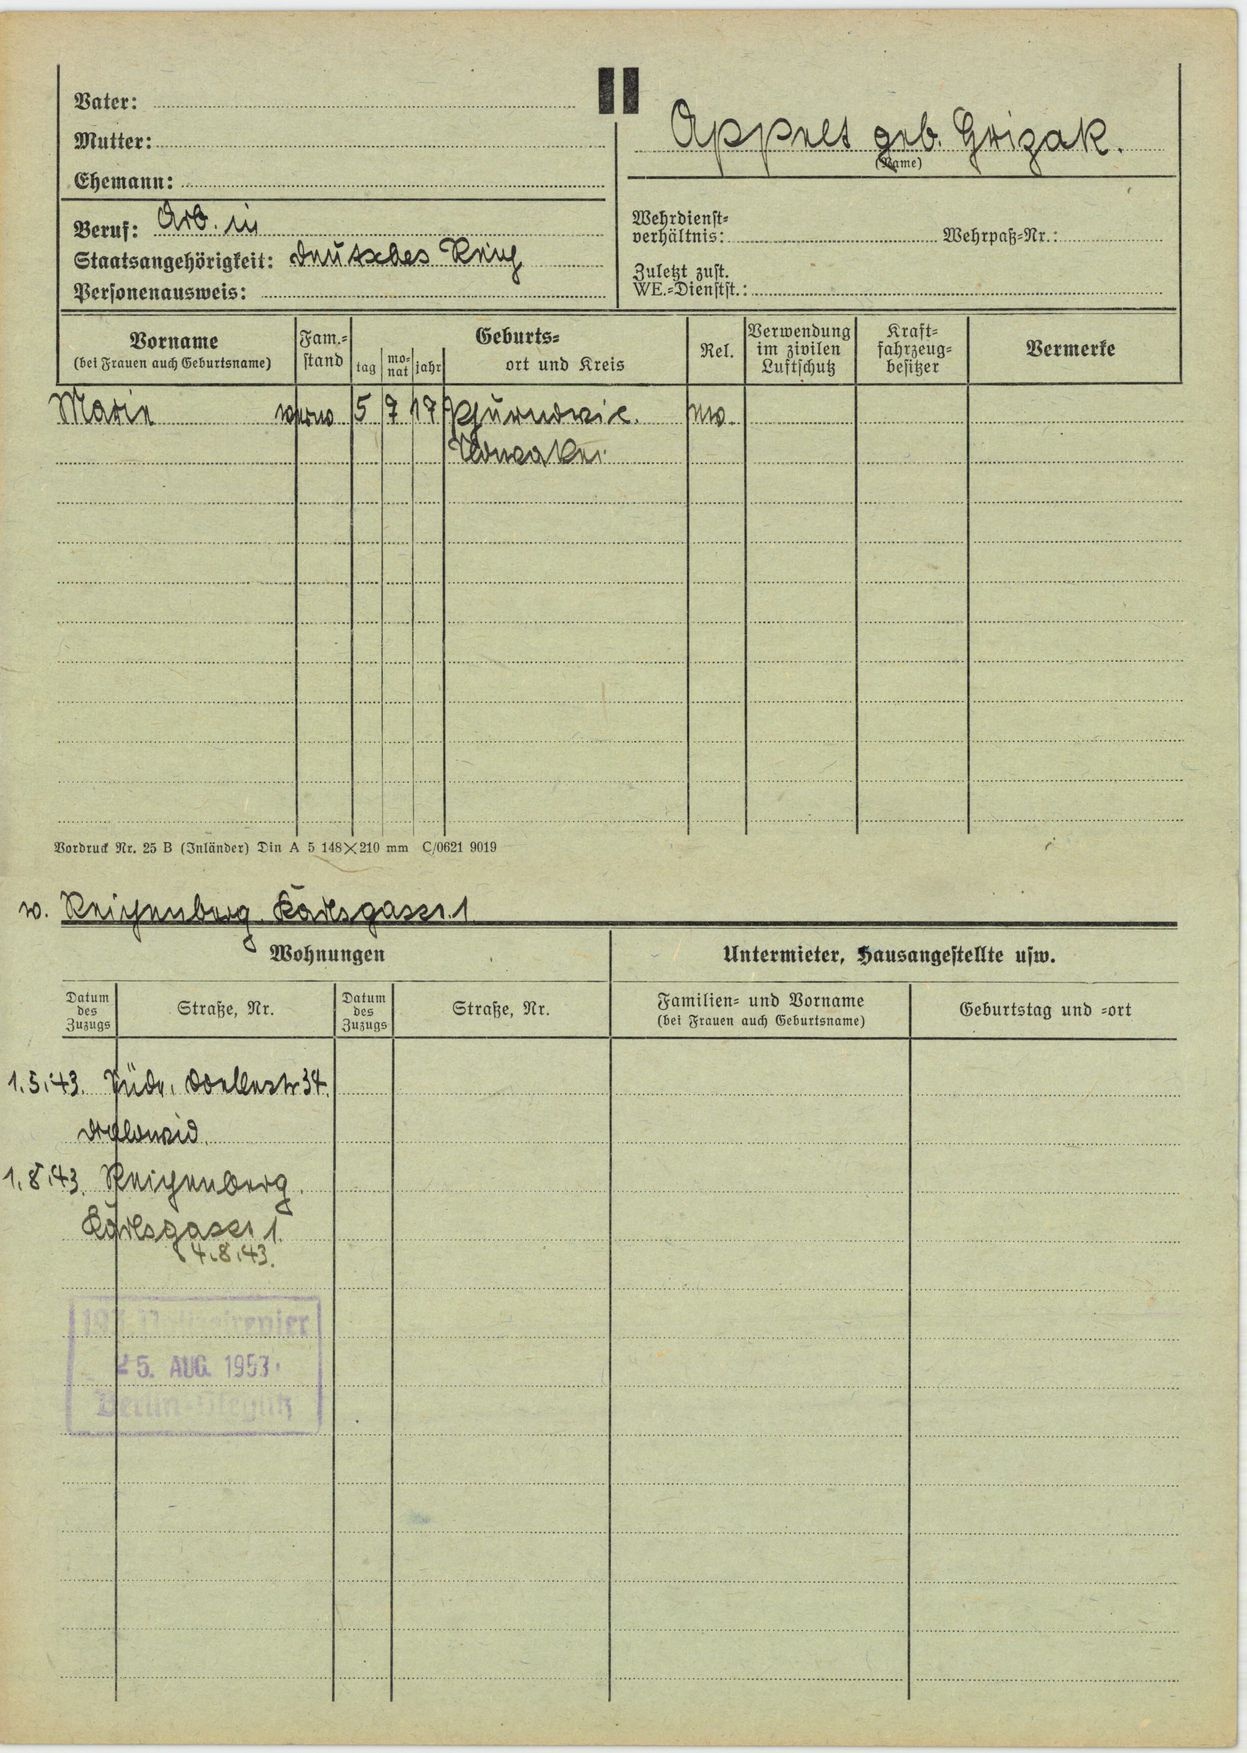
Appel geb. Grizak